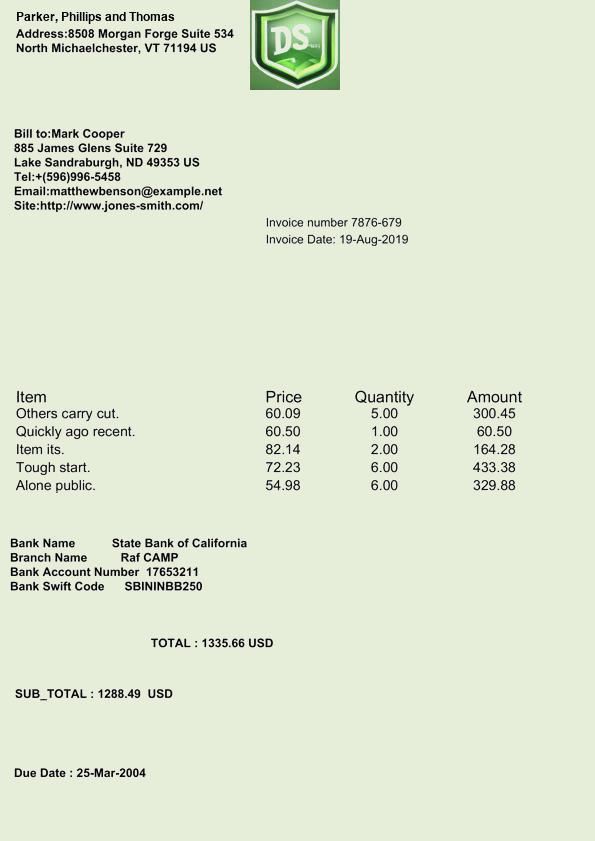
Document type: Invoice